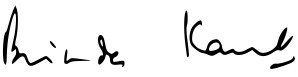
Signature of: brinda karat